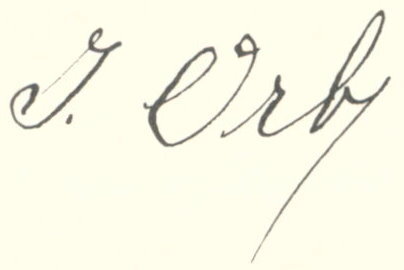
Signature of: johannes orb